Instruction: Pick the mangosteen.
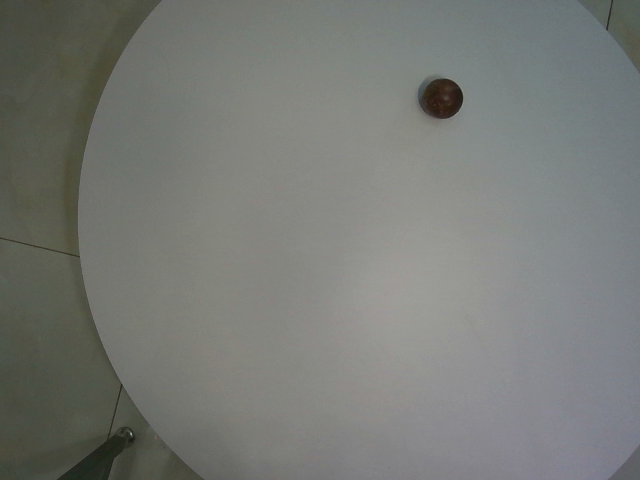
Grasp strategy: vertical